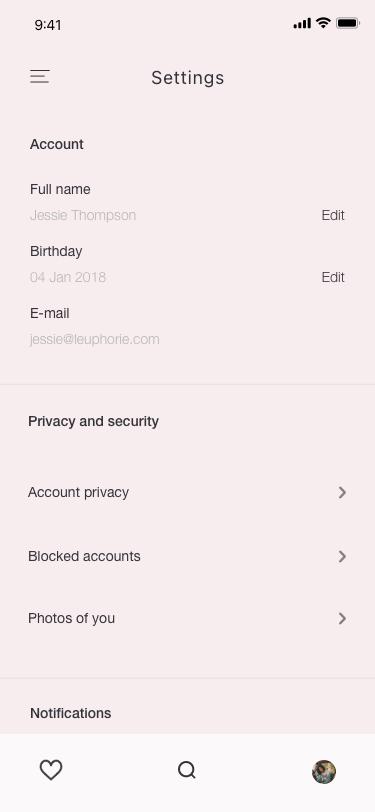
Text in this UI design:
Notifications
Account privacy
Blocked accounts
Photos of you
Privacy and security
E-mail
jessie@leuphorie.com
Birthday
04 Jan 2018
Edit
Full name
Jessie Thompson
Edit
Account